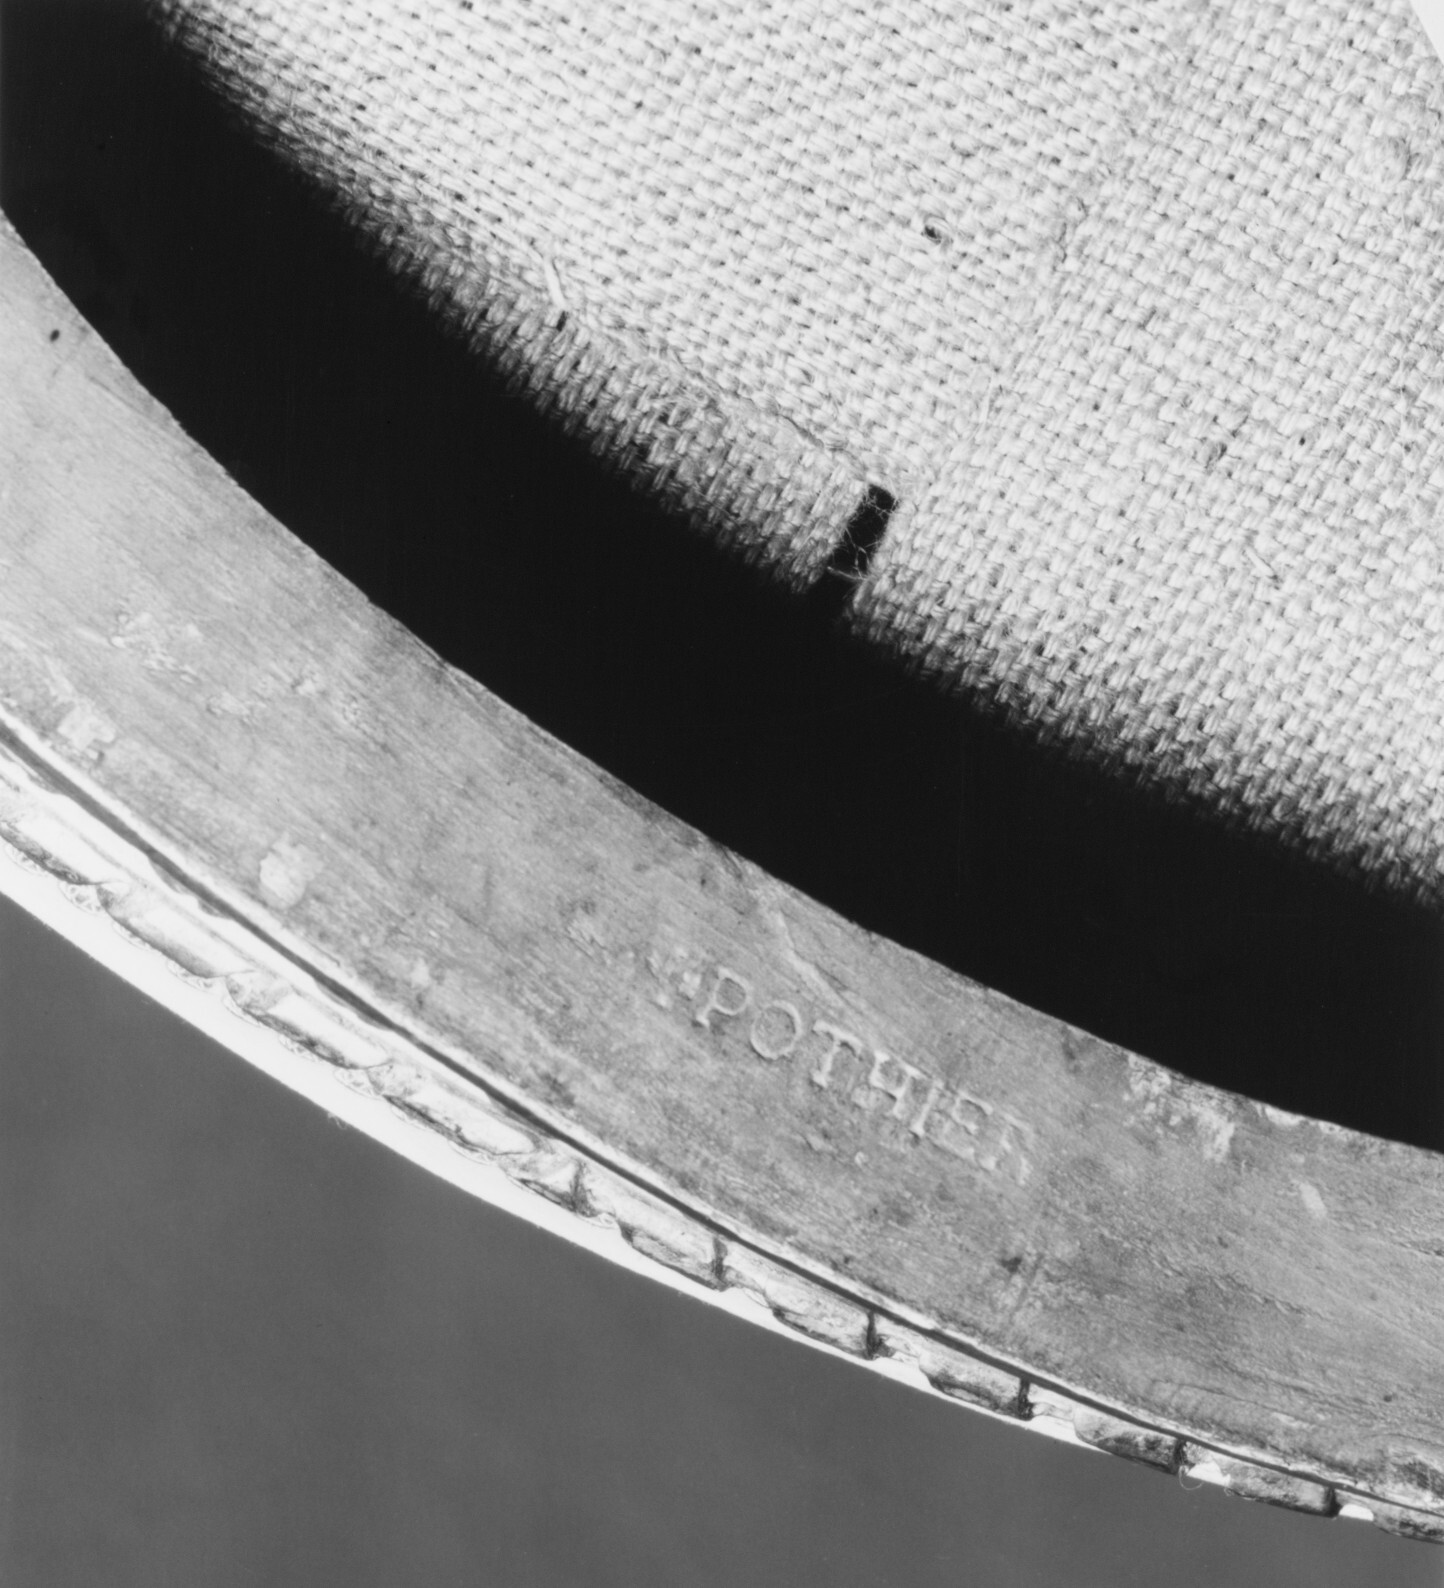
Signature of: jean jacques pothier